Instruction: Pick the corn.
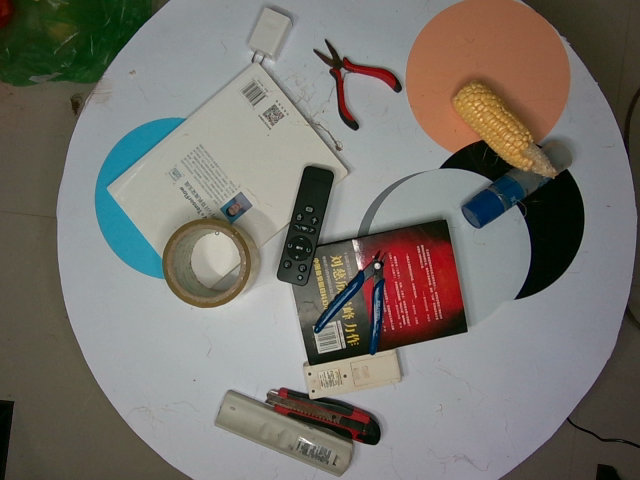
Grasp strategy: vertical